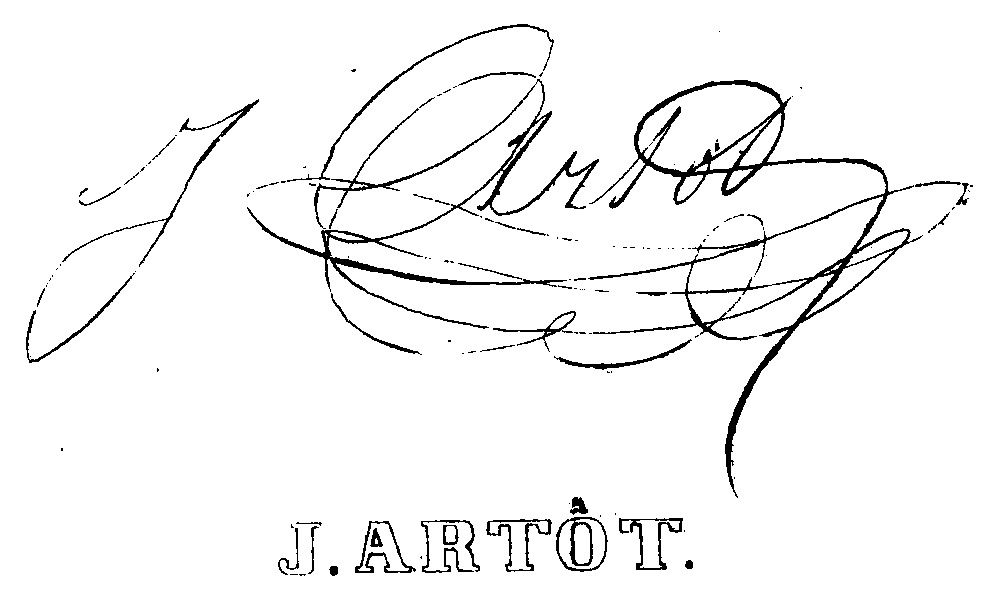
Signature of: joseph artot